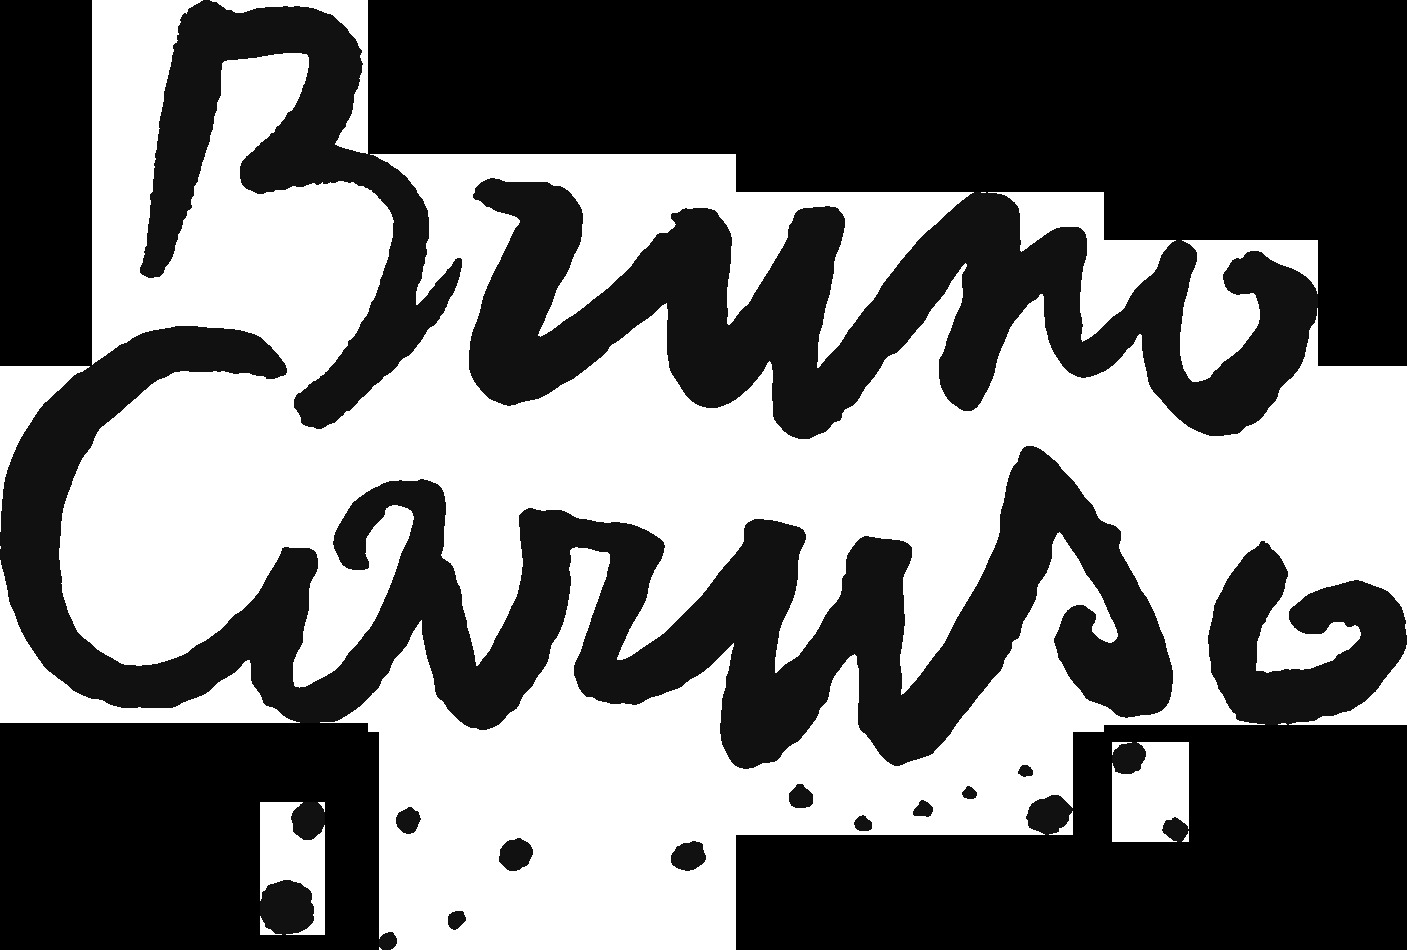
Signature of: bruno caruso